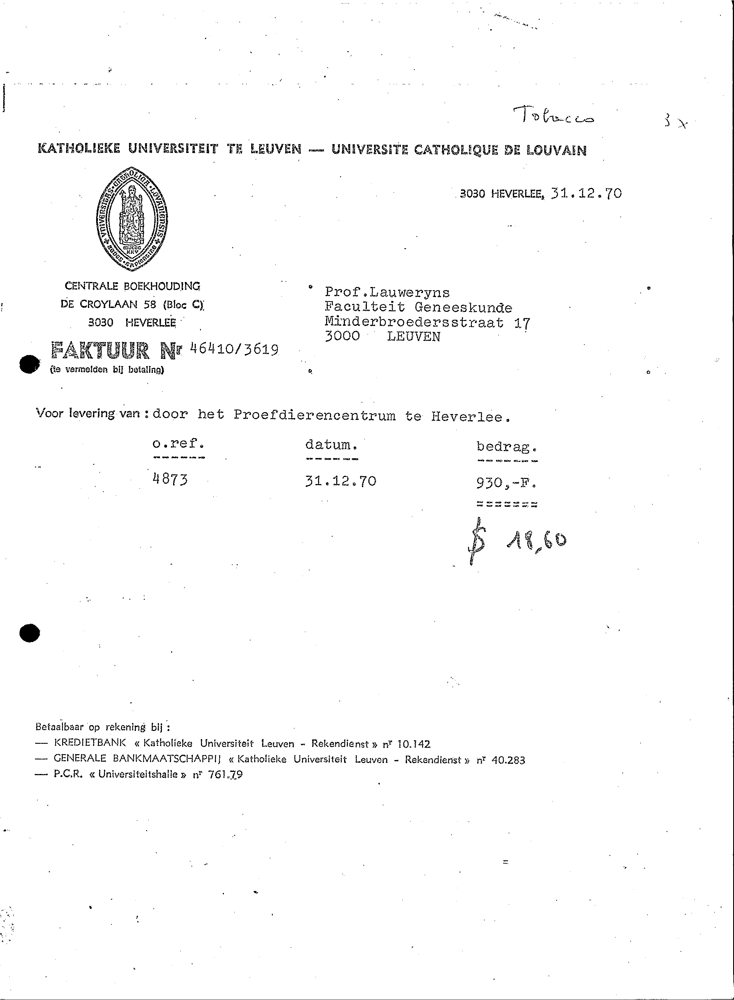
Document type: Invoice